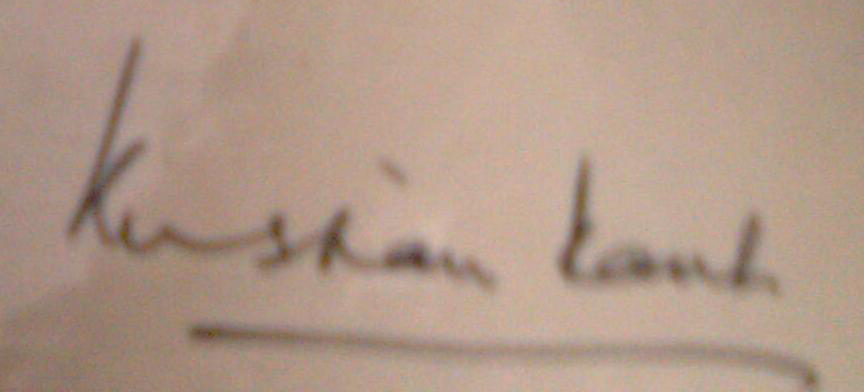
Signature of: krishan kant